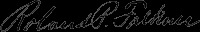
Signature of: roland post falkner